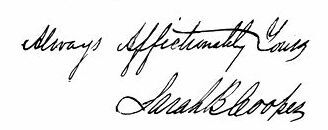
Signature of: sarah brown ingersoll cooper